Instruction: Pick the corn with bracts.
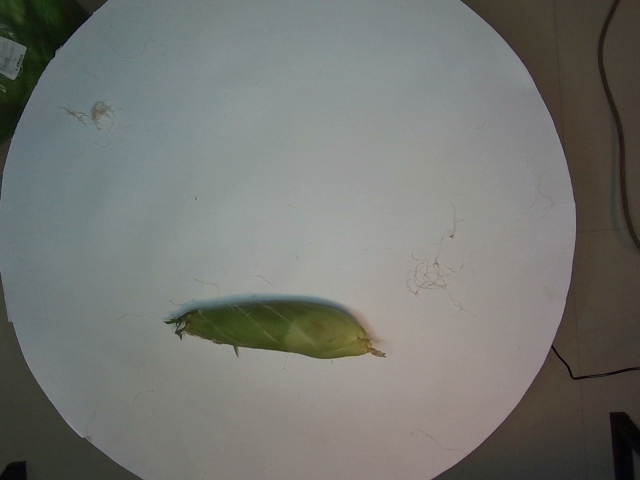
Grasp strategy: vertical